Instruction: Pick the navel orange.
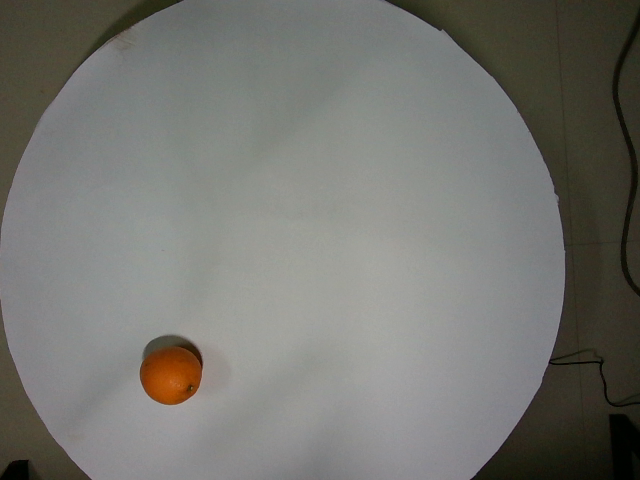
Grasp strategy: vertical